Question: What type of tax is indicated in the document, personal property or real estate?
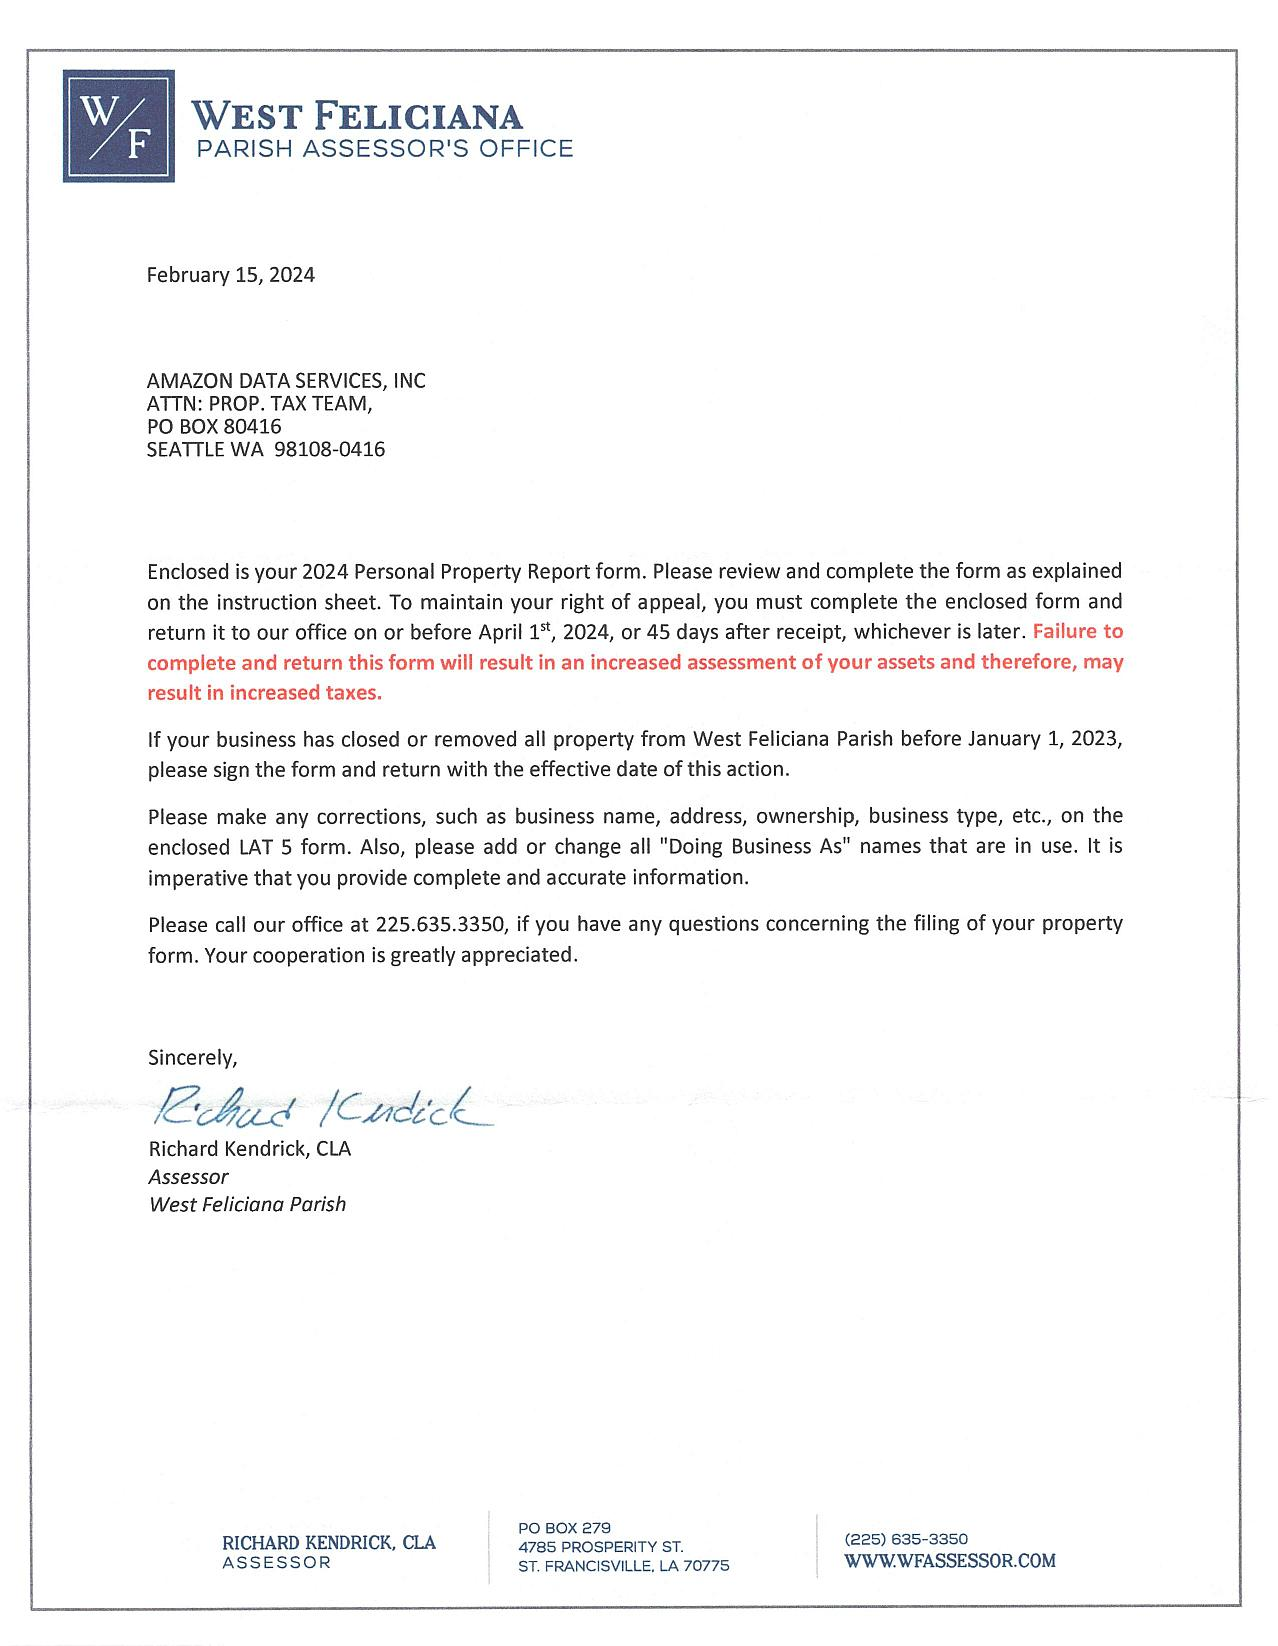
Answer: "Personal Property Tax"